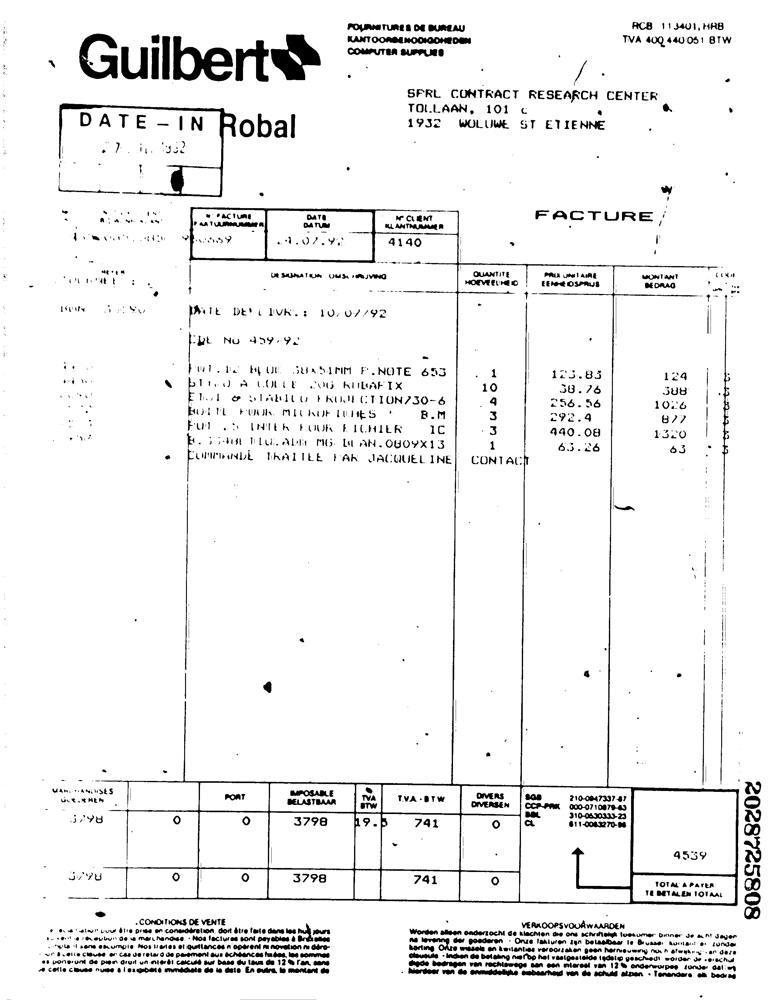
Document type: Invoice